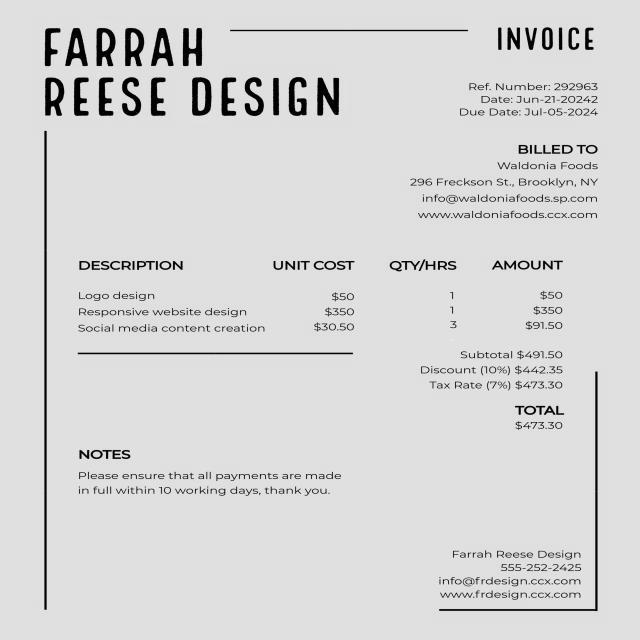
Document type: Invoice